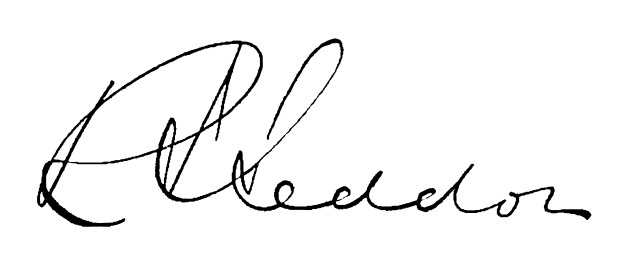
Signature of: richard seddon